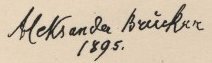
Signature of: aleksander brückner